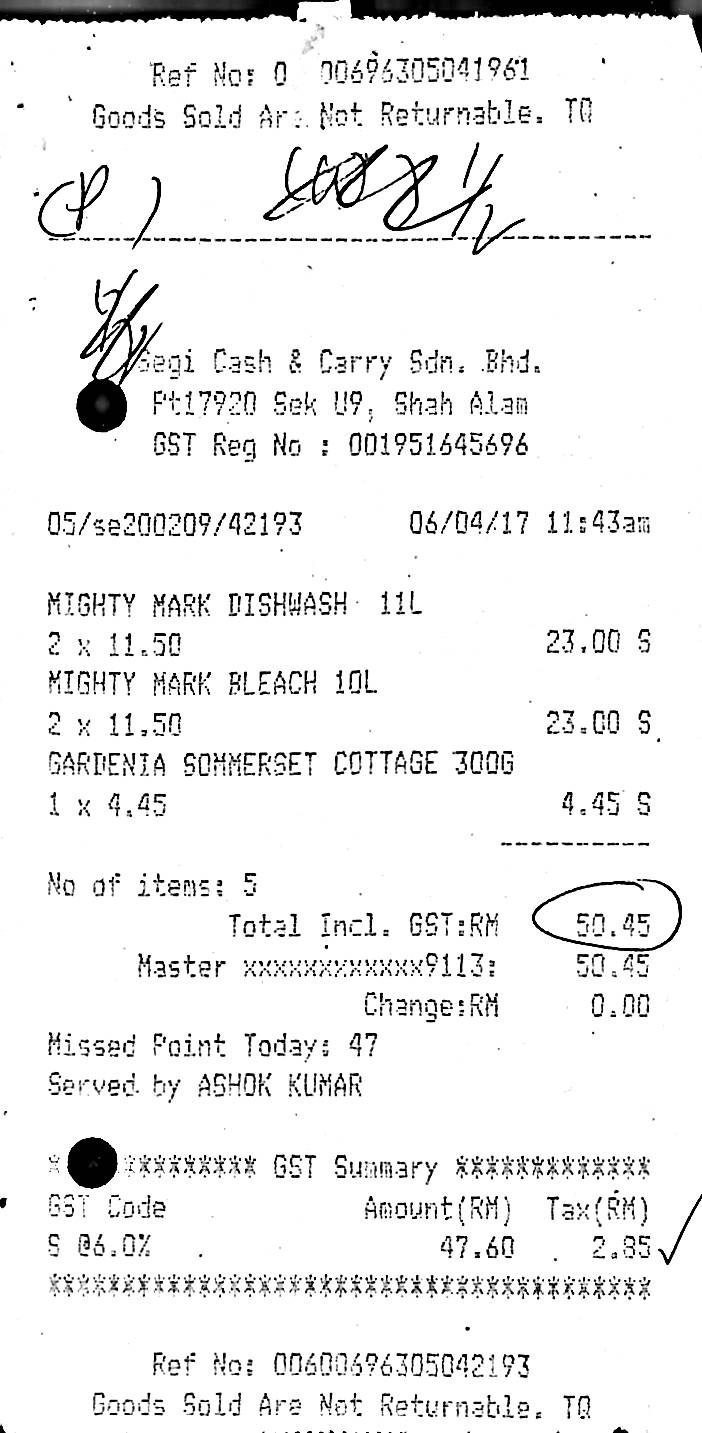
REF NO: 0
00696305041961
GOODS SOLD AR NOT RETURNABLE. TQ
SEGI CASH & CARRY SDN. BHD.
PT17920 SEK U9, SHAH ALAM
GST REG NO : 001951645696
05/SE200209/42193
06/04/17 11:43AM
MIGHTY MARK DISHWASH
11L
2 X 11.50
23.00 S
MIGHTY MARK BLEACH 10L
2 X 11.50
23.00 S
GARDENIA SOMMERSET COTTAGE 300G
1 X 4.45
4.45 S
NO OF ITEMS: 5
TOTAL INCL. GST:RM
50.45
MASTER XXXXXXXXXXXX9113:
50.45
CHANGE:RM
0.00
MISSED POINT TODAY: 47
SERVED BY ASHOK KUMAR
GST SUMMARY
GST CODE
AMOUNT(RM)
TAX(RM)
S @6.0%
47.60
2.85
REF NO: 00600696305042193
GOODS SOLD ARE NOT RETURNABLE. TQ